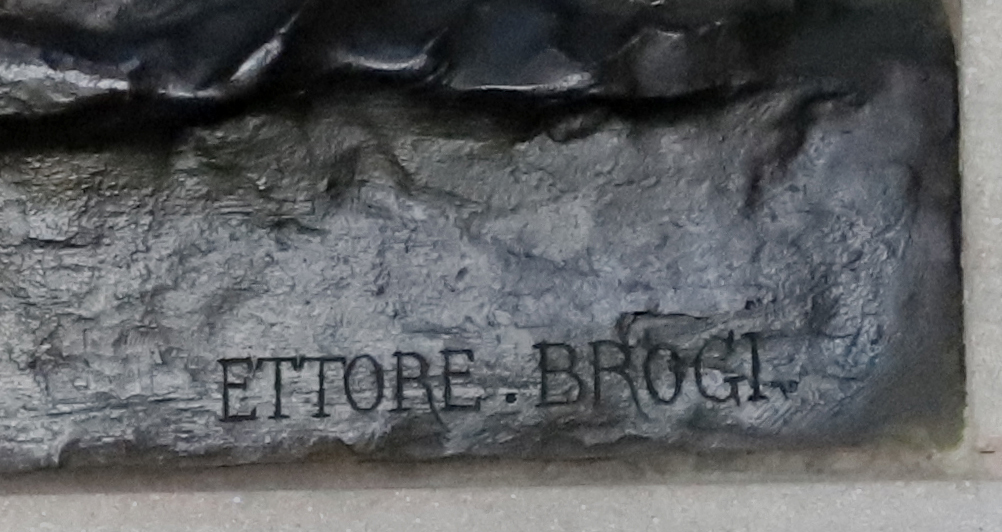
Signature of: ettore brogi